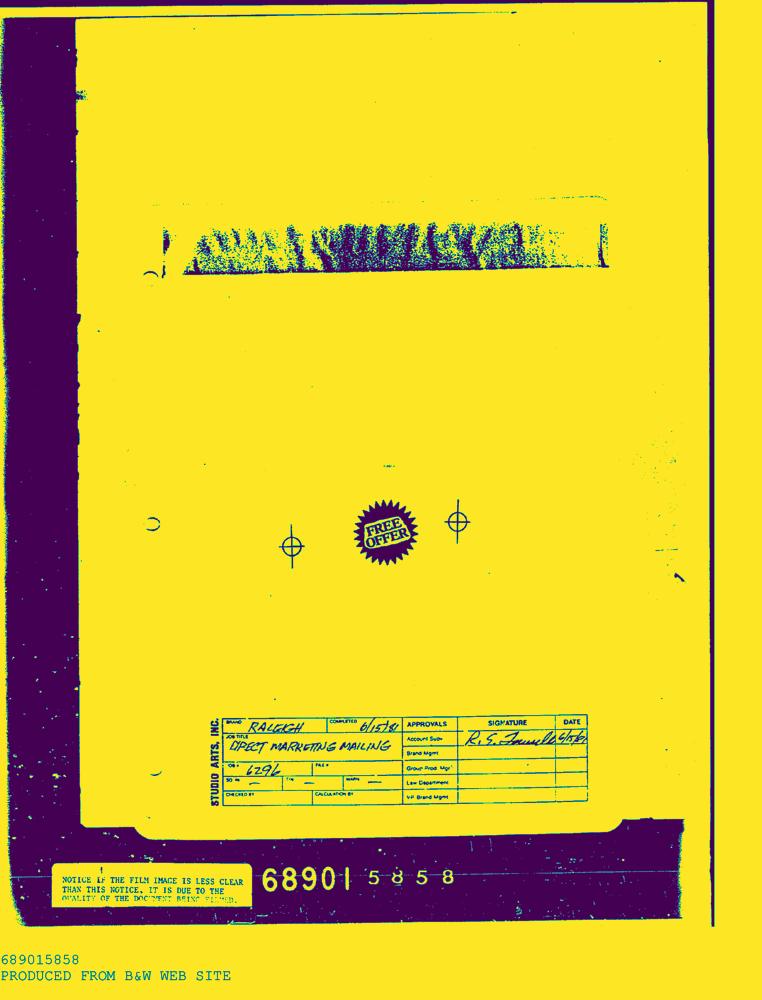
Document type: AD